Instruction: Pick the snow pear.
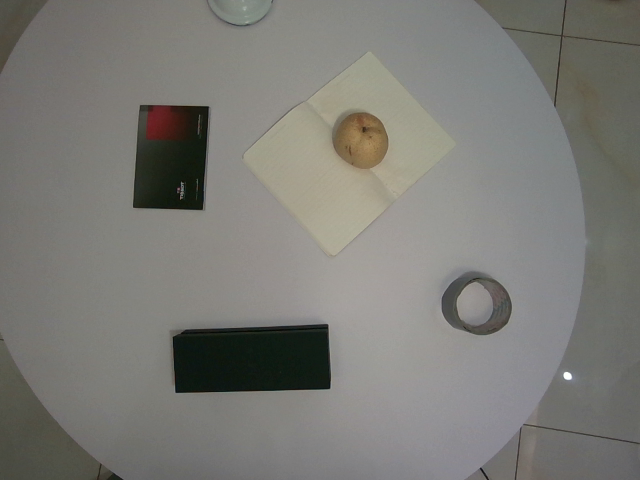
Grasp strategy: vertical